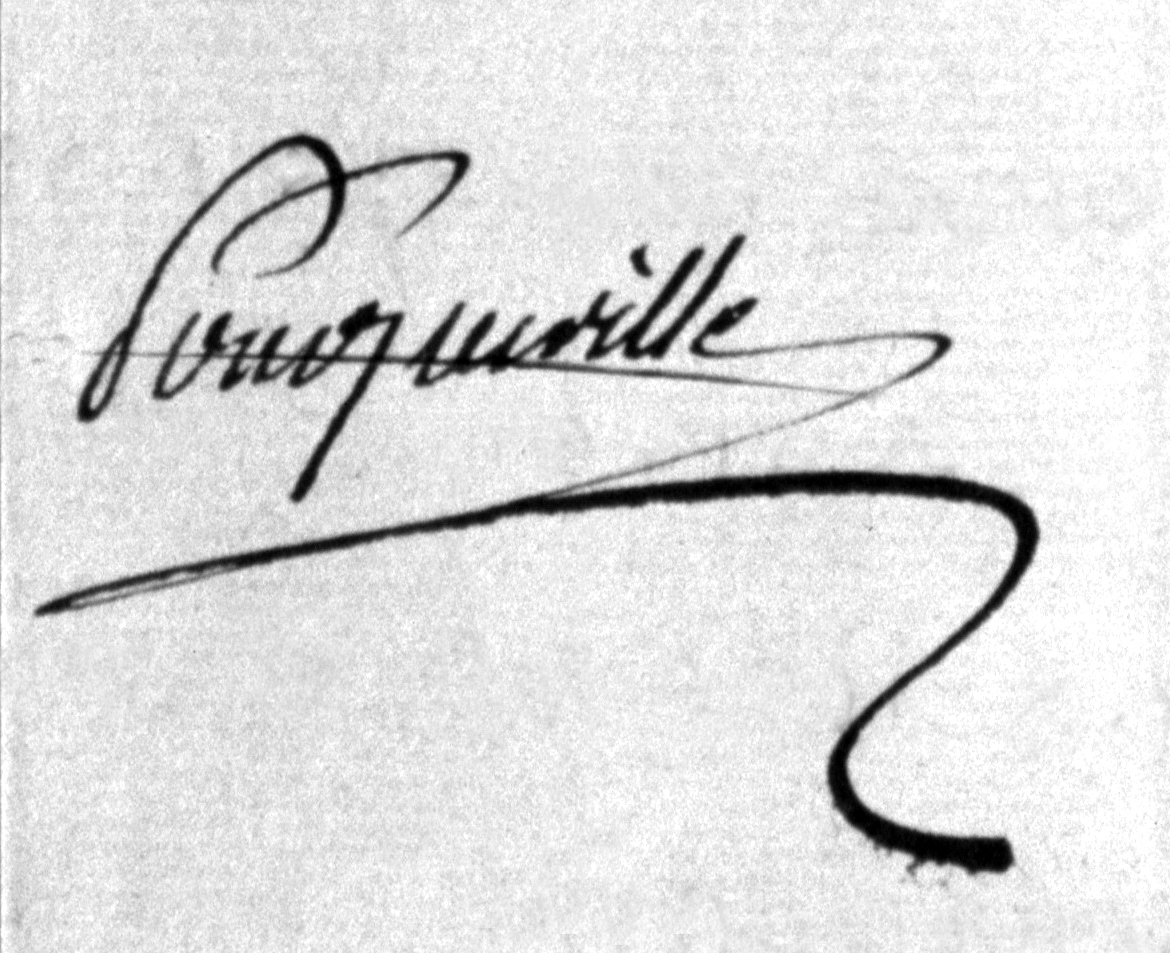
Signature of: françois pouqueville